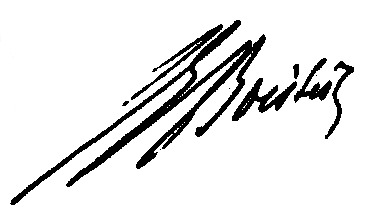
Signature of: arthur de boislisle